Question: What type of tax is indicated in the document, personal property or real estate?
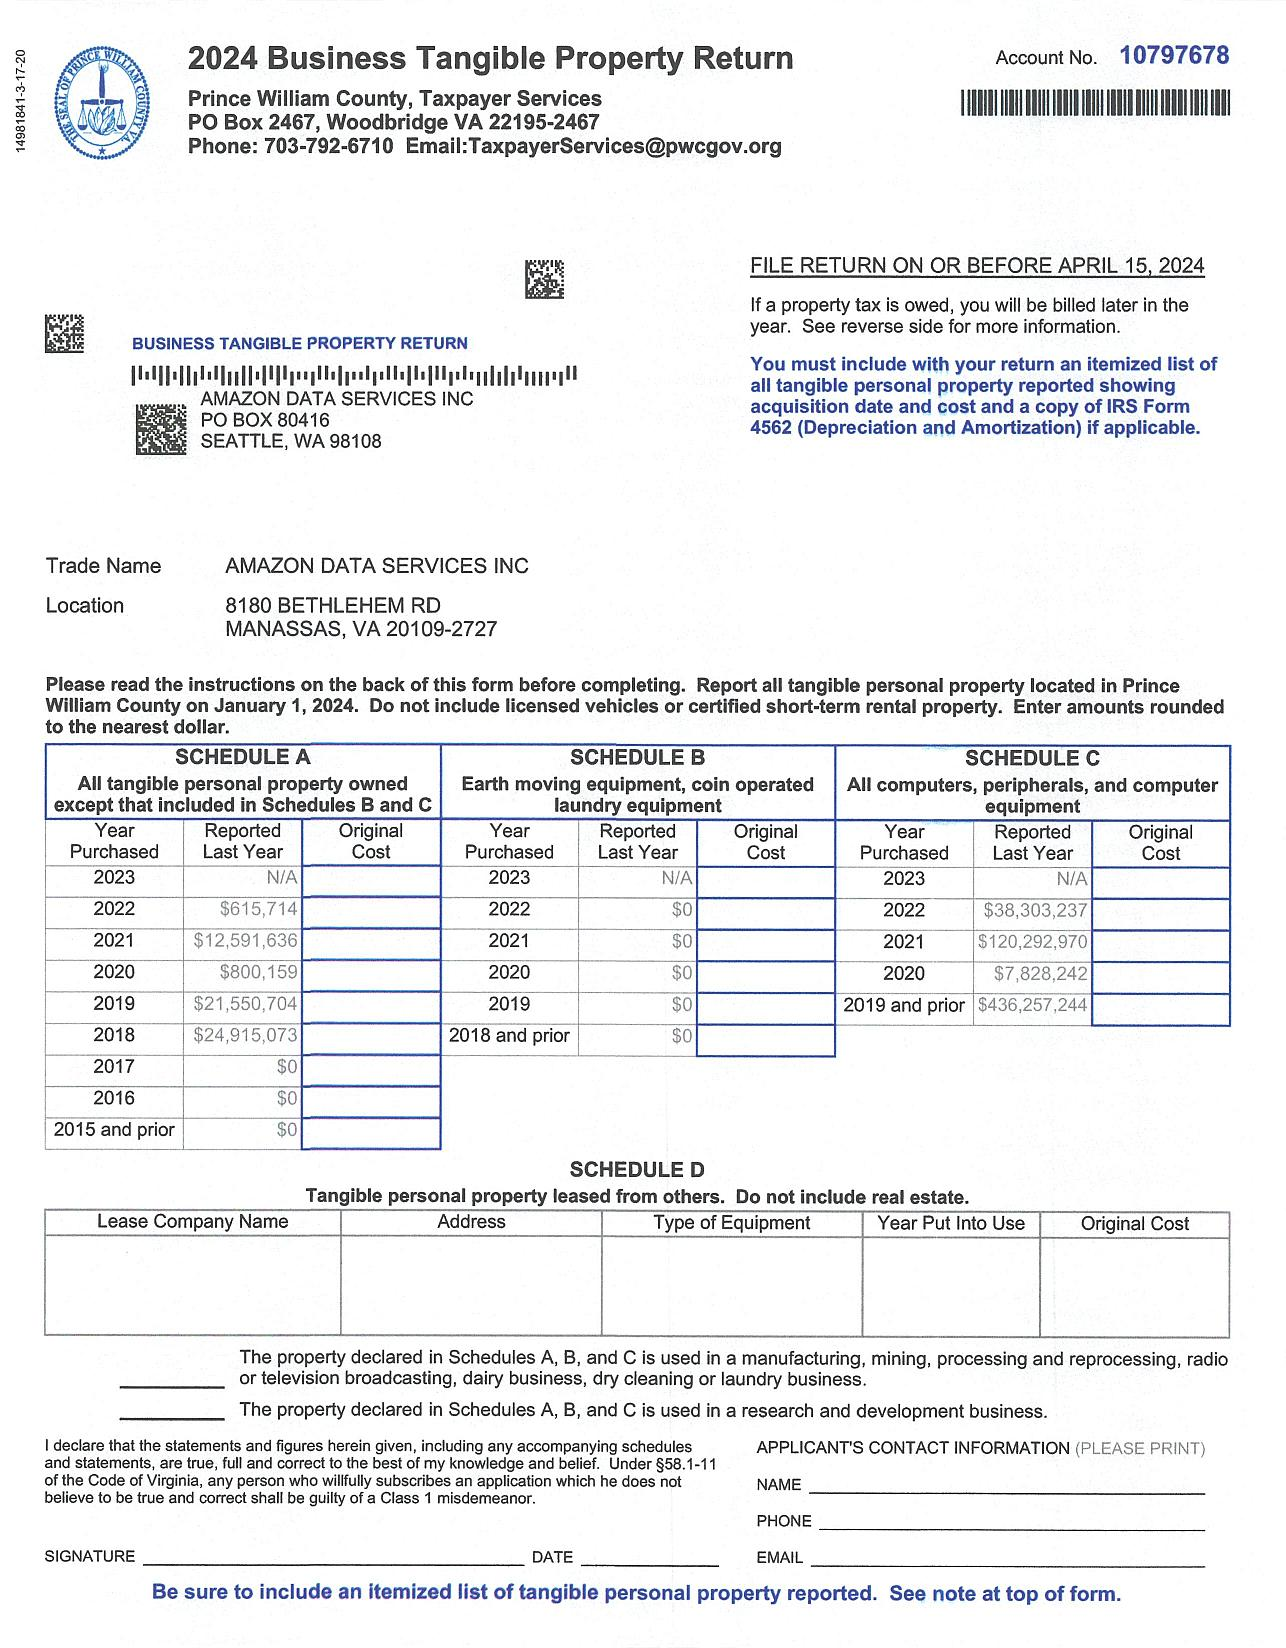
Answer: "Business Tangible Property Return"